Question: How is the history relevant to the case?
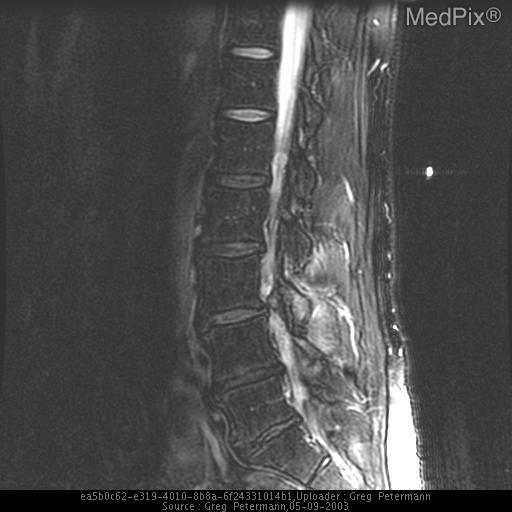
Answer: The patient's history of back pain and left radicular sx is key in understanding the case.